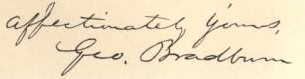
Signature of: george bradburn